Identify and extract the amount in words, amount in numbers, payee name, cheque date, and bank name from the image.
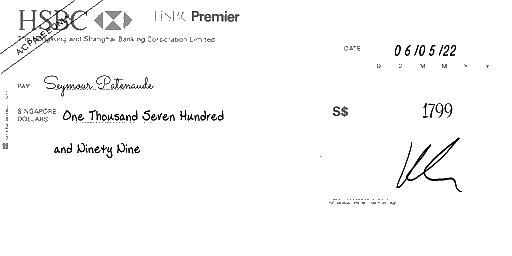
amt_in_words: One Thousand Seven Hundred and Ninety Nine
amt_in_figures: 1799
payee_name: Seymour Patenaude
bank_name: HSBC
cheque_date: 06/05/22